Question: Describe the condition in detail:
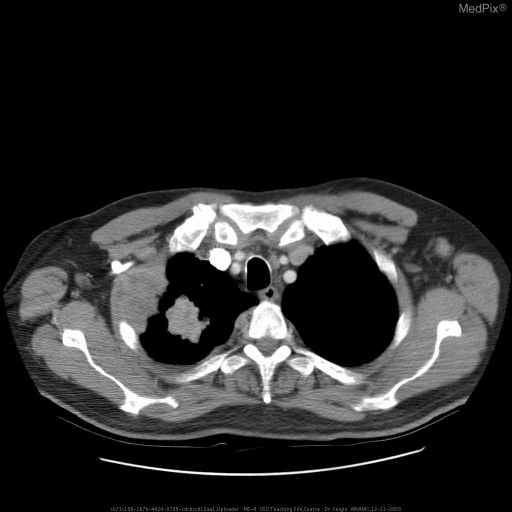
Answer: The disease is discussed as: Adenocarcinoma of the lung is currently the most frequent lung cancer in all individuals. There is still a slightly higher frequency of squamous cell in men. Adenocarcinoma is also the most frequently diagnosed lung cancer in women and nonsmokers. The malignancy is often identified (in 75% of cases) in the peripheral lung and often involves the pleura. Other malignancies such as small cell and squamous cell are most often centrally located within the lung. Once the tissue diagnosis is confirmed, the patient is staged using the TNM system. This patient has mediastinal node involvement (on CT) which automatically makes him an M1 (stage IV). The 5-year survival for all stage four non-small cell lung malignancies is 1%. This patient’s 5-year survival may even be worse as he has the poorly differentiated form of adenocarcinoma which leads to a poorer prognosis. One interesting characteristic of lung adenocarcinoma is that studies have not shown a clear link between this malignancy and tobacco.